Extract the amount written in words, the amount in digits, the name of the payee, the date on the cheque, and the bank's name from the image.
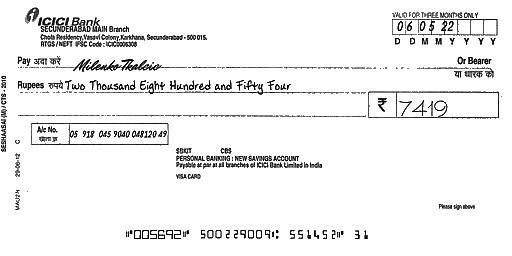
amt_in_words: Two Thousand Eight Hundred and Fifty Four
amt_in_figures: 7419
payee_name: Milenko Tkalcic
bank_name: ICICI Bank
cheque_date: 06/05/22